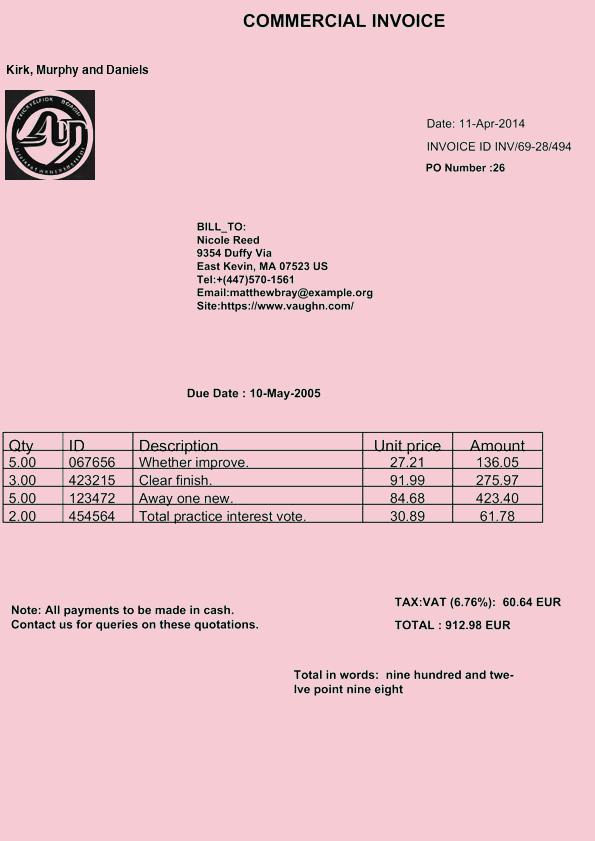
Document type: Invoice